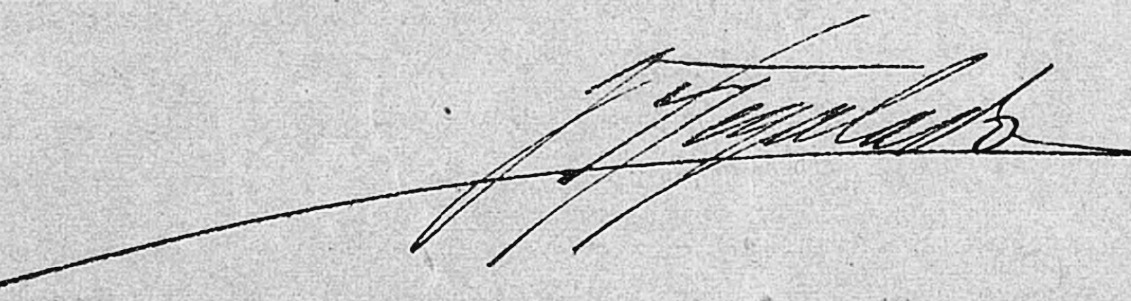
Signature of: tomás regalado